Question: What was observed in the imaging?
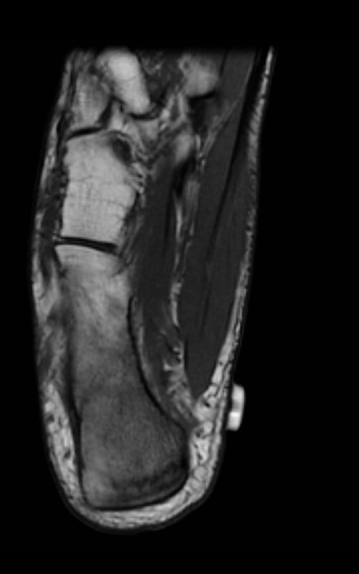
Answer: The imaging shows Plain Films:  No acute findings

MRI:  Nondisplaced, compression type fracture of posterior calcaneus with extensive bone marrow and surrounding soft tissue edema. Coronal MR T1.